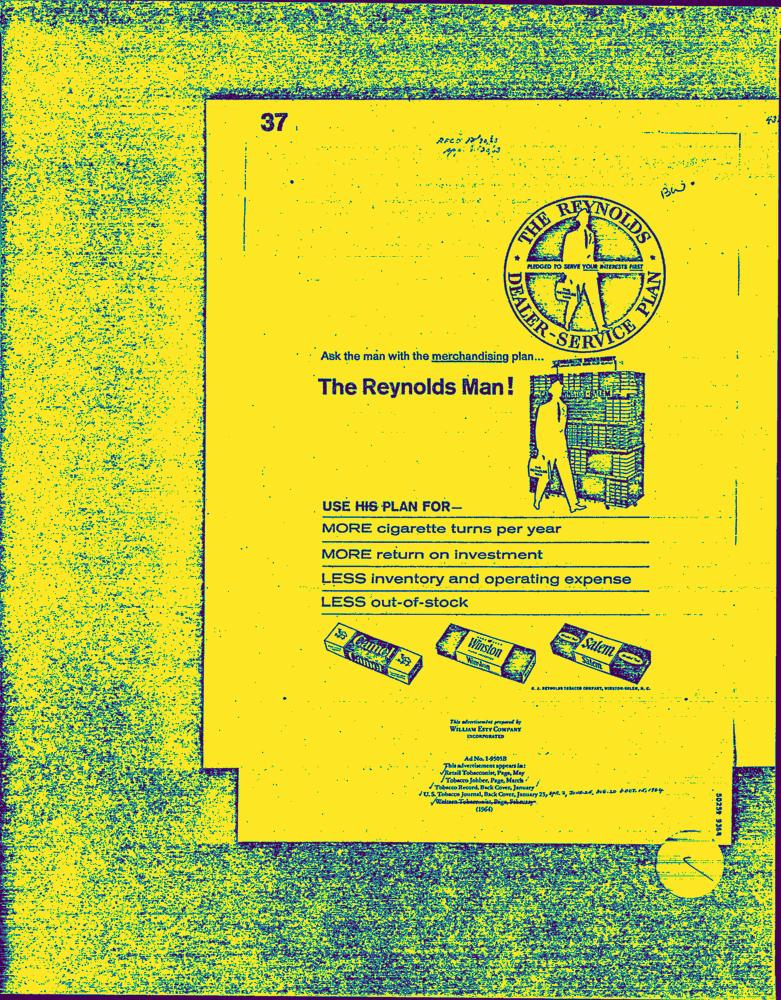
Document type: AD